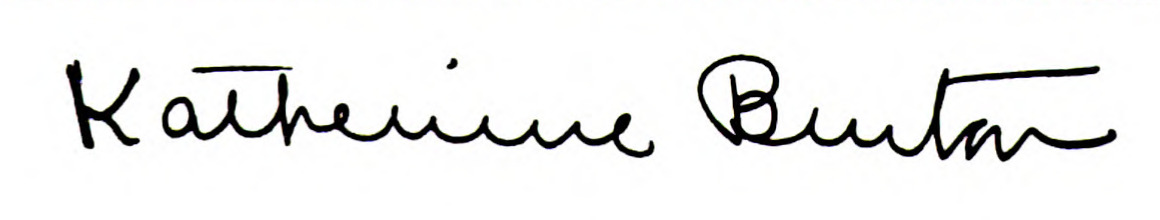
Signature of: katherine burton